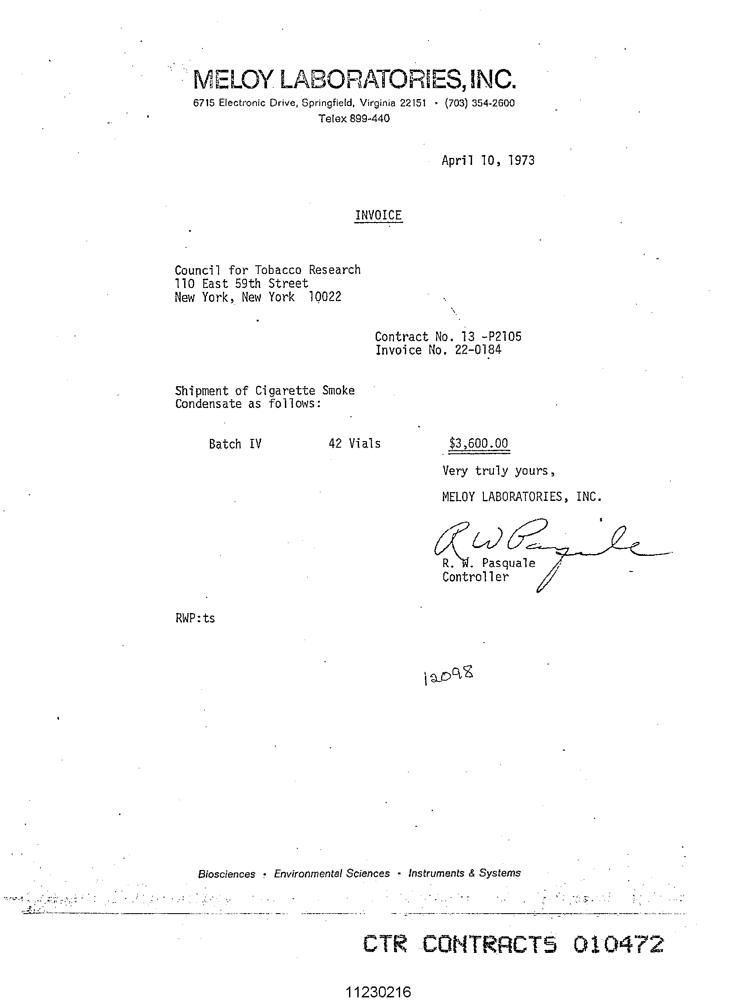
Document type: Invoice